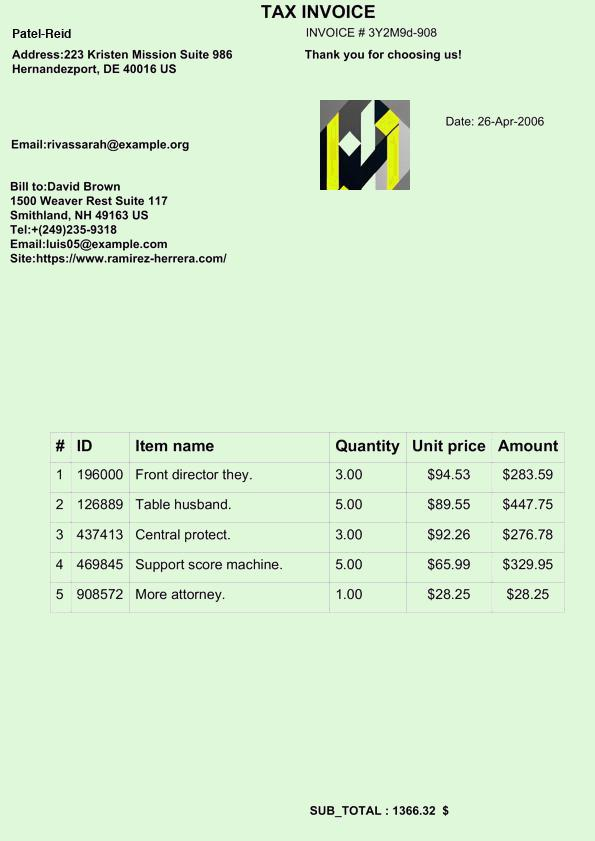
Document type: Invoice